Question: What is the suspected problem?
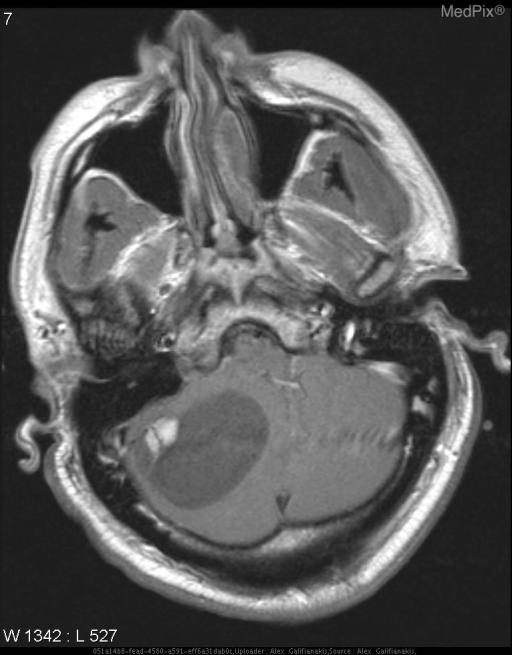
Answer: The findings suggest CT: Large cystic mass in the right cerebellar hemisphere with rounded mural soft tissue nodule.
MR: Cystic right cerebellar hemisphere mass with enhancing mural nodule.. Fluid signal mass in the right cerebellar hemisphere with mural nodule.. The patient might have a history of 33 year old male with increasing headaches and dizziness..